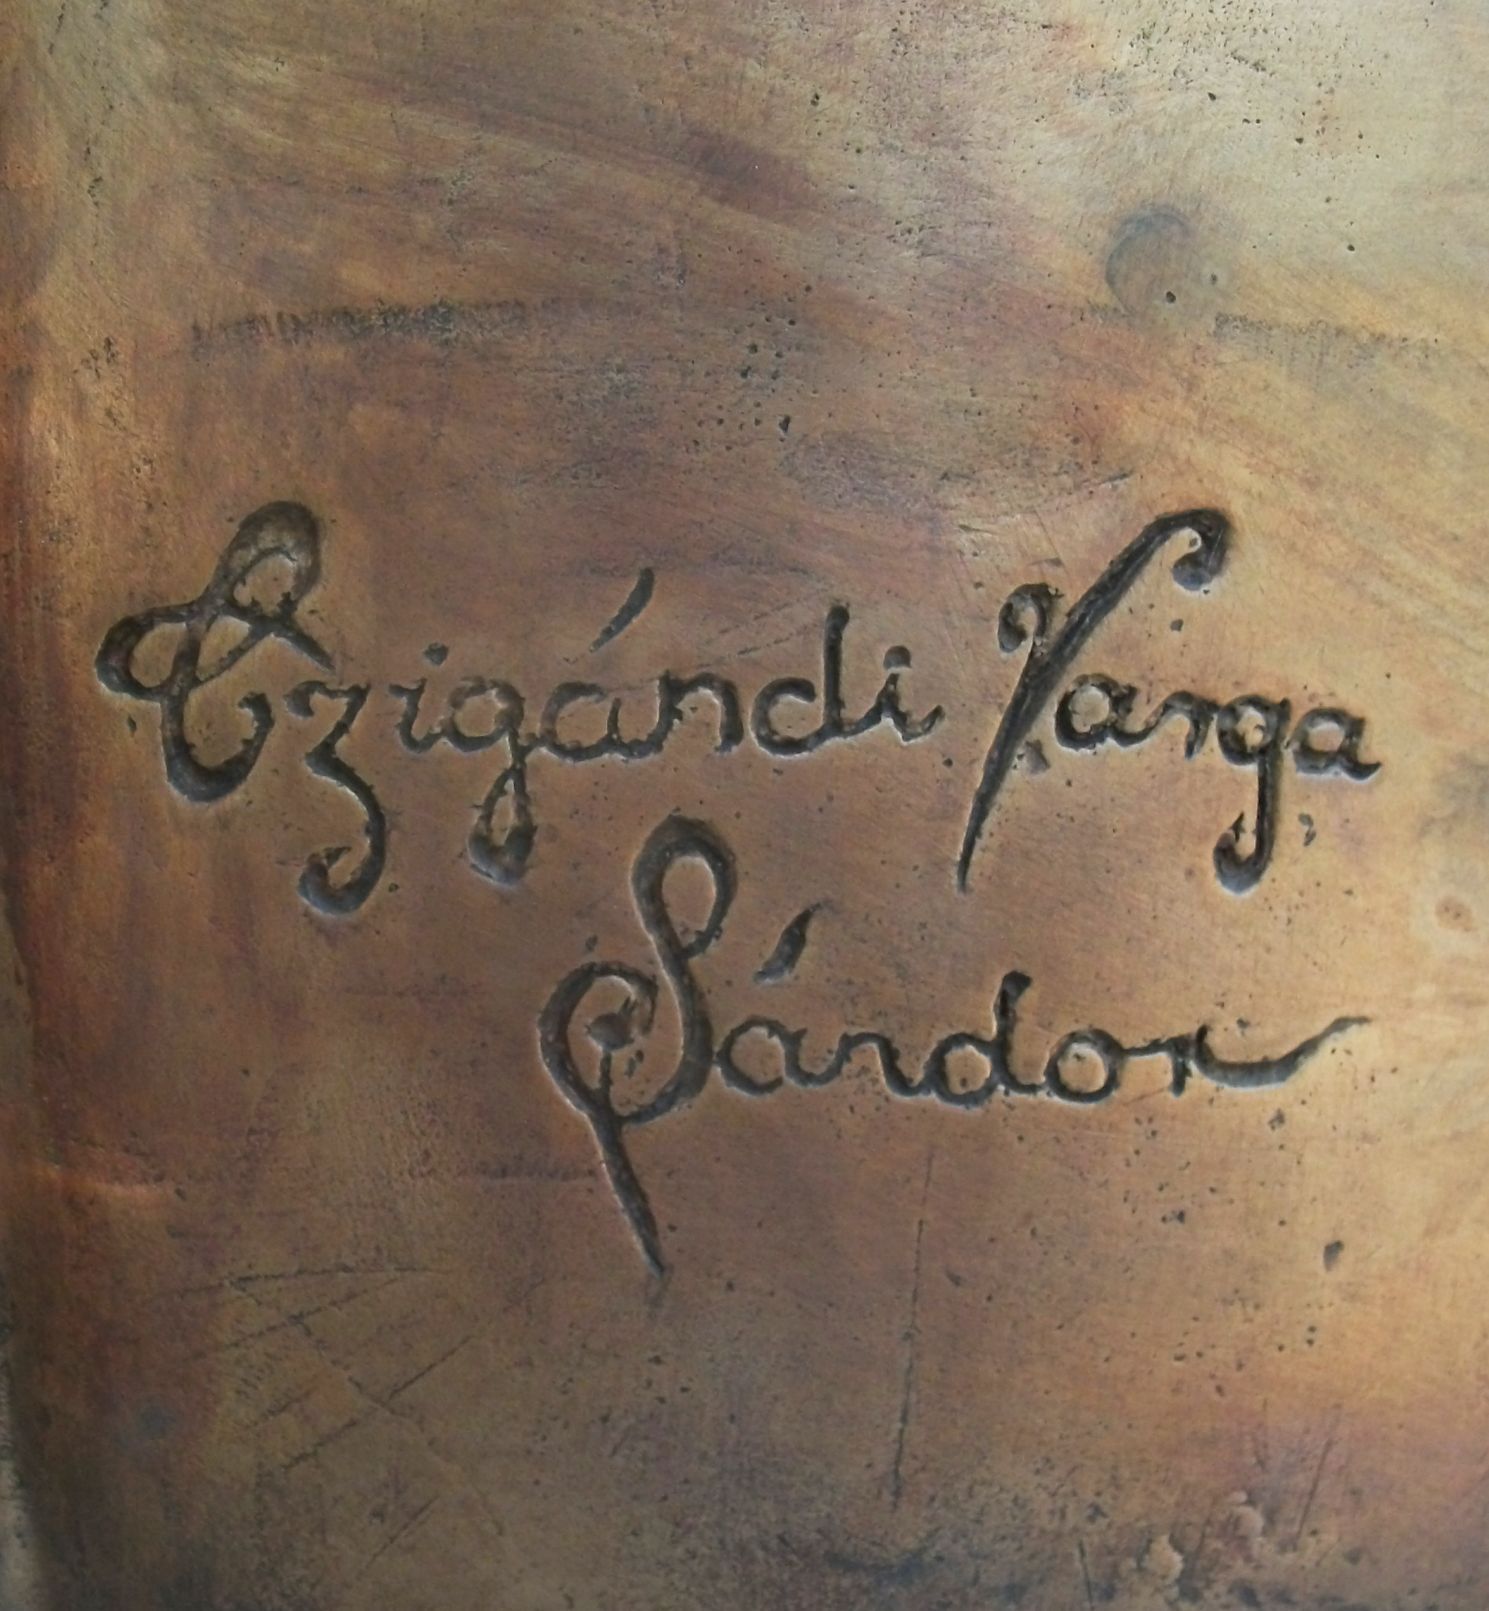
Signature of: sándor czigándi varga